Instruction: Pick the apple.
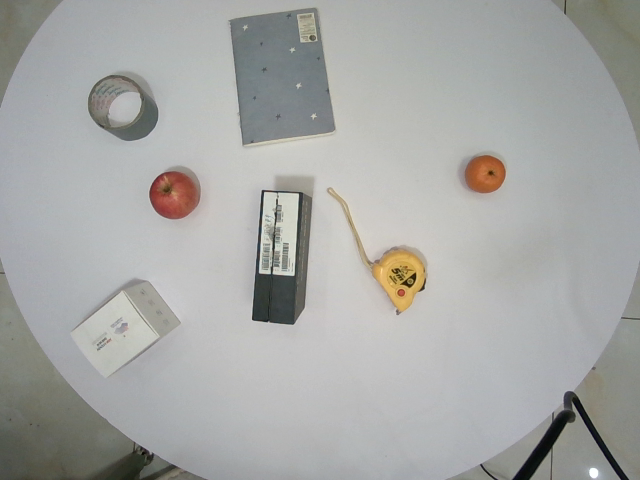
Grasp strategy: vertical